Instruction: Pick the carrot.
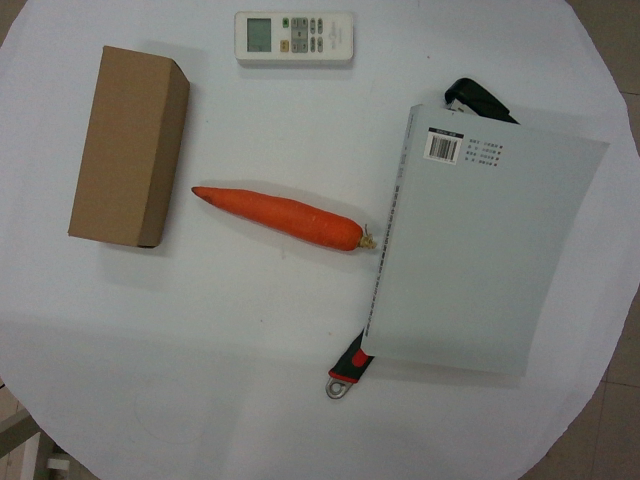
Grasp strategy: vertical